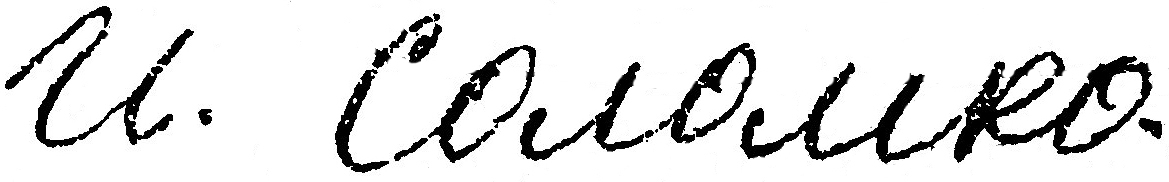
Signature of: q4428317